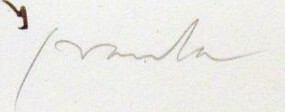
Signature of: frantisek mertl